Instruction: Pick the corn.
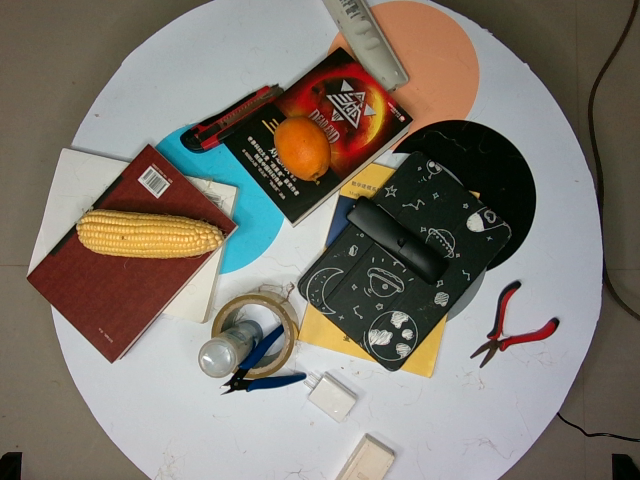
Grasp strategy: vertical